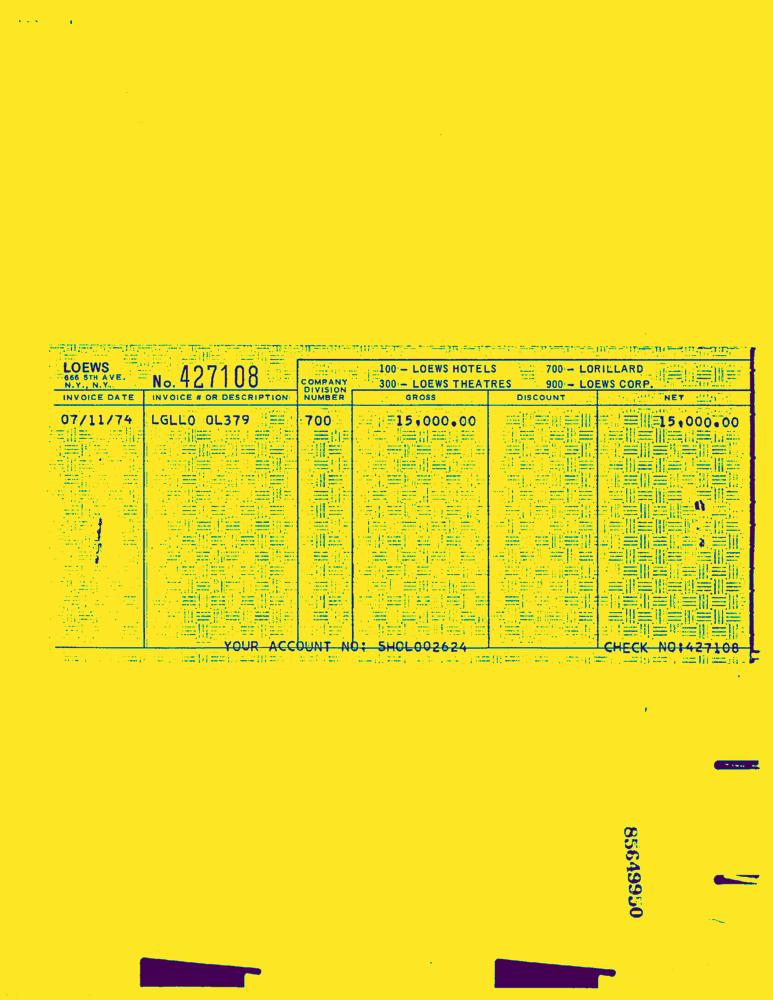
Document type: Invoice-Doc